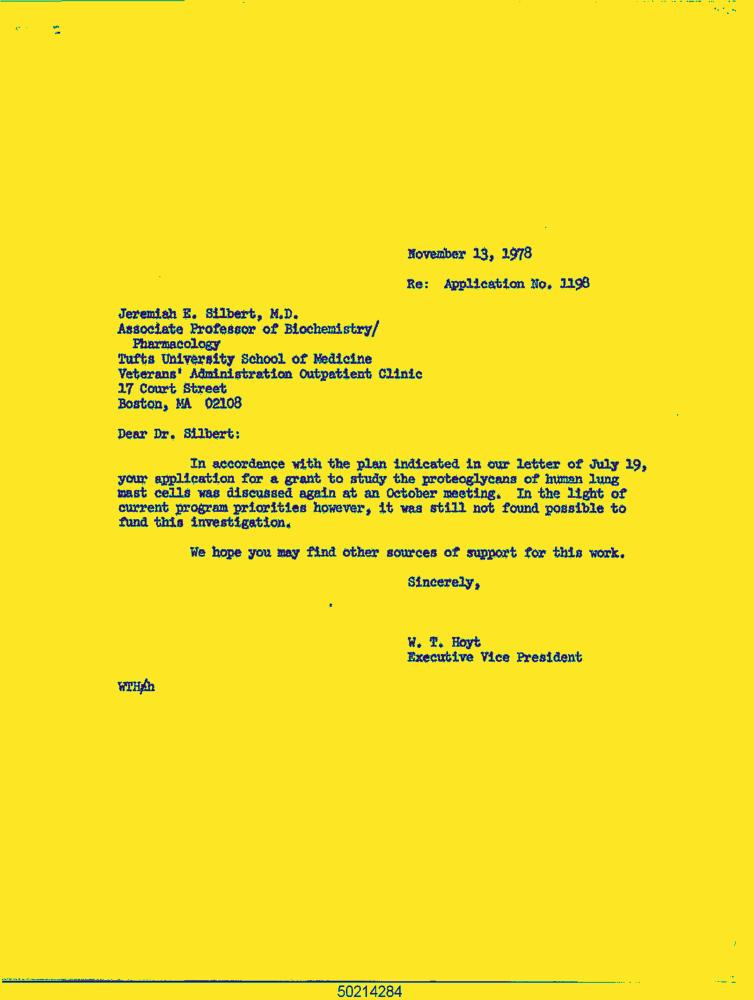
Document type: Letter-Doc